Question: What appears to be the issue?
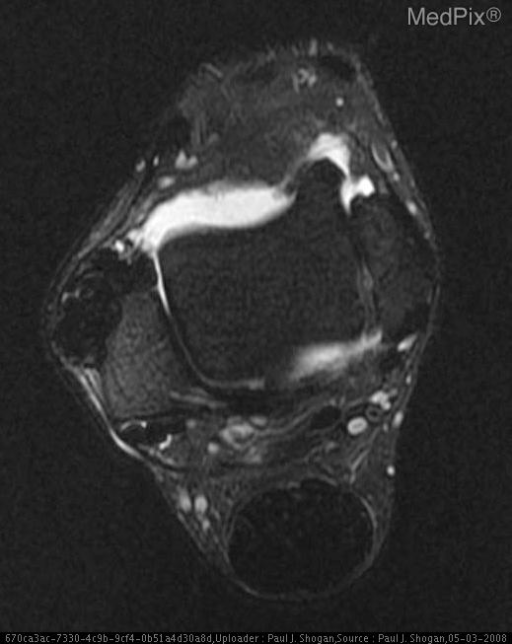
Answer: The findings suggest AP and lateral radiographs of the right ankle, reveal a soft-tissue mass without internal calcifications overlying the lateral malleolus.  Additionally, there is fusiform thickening of the Achilles Tendon.

MRI of the Right Ankle:  There is a multilobulated mass, measuring 2.6 x 2.5 x 1.4 cm at the anterior aspect of the fibula, that is isointense on T1, hypointense on T2, and isointense to the Achilles tendon on T2 weighted sequences.  There is no associated bony erosion.  Additionally, there is marked thickening of the Achilles tendon without hyperintense signal to suggest tear.  Also noted is convex curvature to the normally flat or concave anterior aspect of Achilles tendon.

MRI of the Left Ankle:  There is marked thickening of the Achilles tendon without hyperintense signal to suggest tear.  Also noted is convex curvature to the normally flat or concave anterior aspect of Achilles tendon.  Thickening of the tendinous portion of the medial plantar fascia is also noted.. There is a multilobulated mass, measuring 2.6 x 2.5 x 1.4 cm at the anterior aspect of the fibula, that is hypointense, and isointense to the Achilles tendon on T2 weighted sequences.  There is no associated bony erosion.  Additionally, there is marked thickening of the Achilles tendon without hyperintense signal to suggest tear.. The patient might have a history of 51 yo male with soft-tissue ankle mass..